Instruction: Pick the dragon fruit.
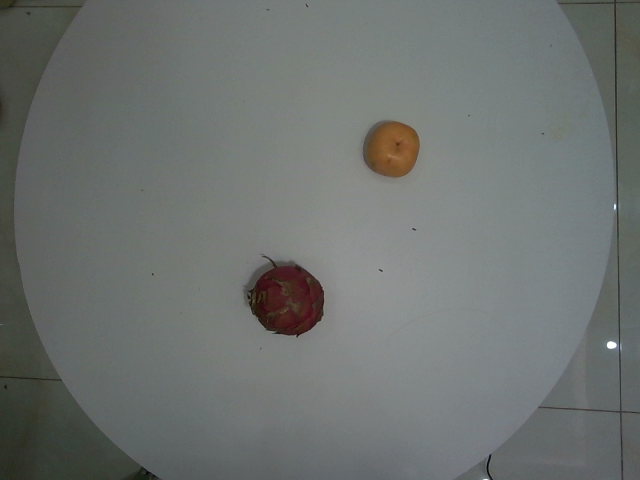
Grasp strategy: vertical